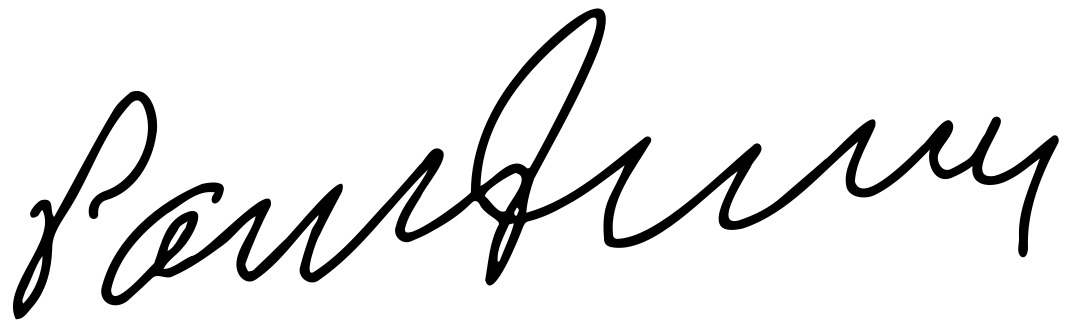
Signature of: paulo freire